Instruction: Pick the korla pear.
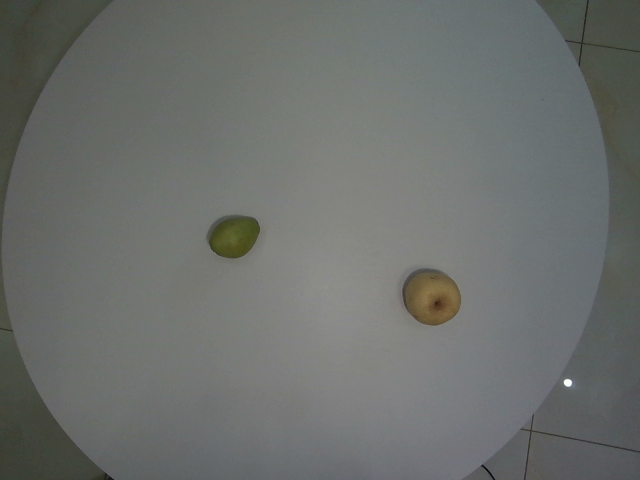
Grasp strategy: vertical